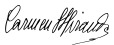
Signature of: carmen miranda